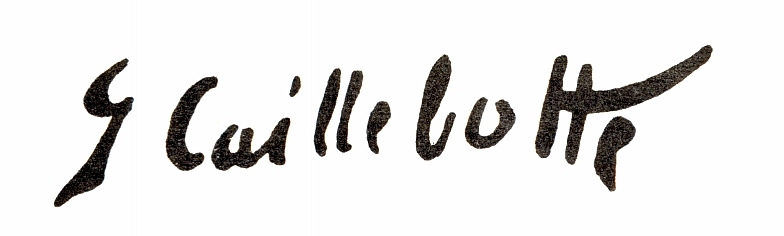
Signature of: gustave caillebotte